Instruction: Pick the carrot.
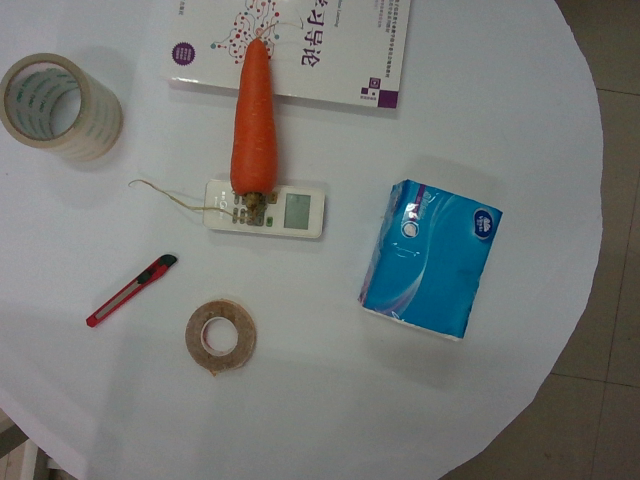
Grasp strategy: vertical